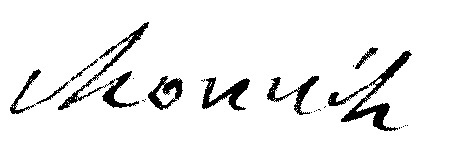
Signature of: jean mathieu chouvet